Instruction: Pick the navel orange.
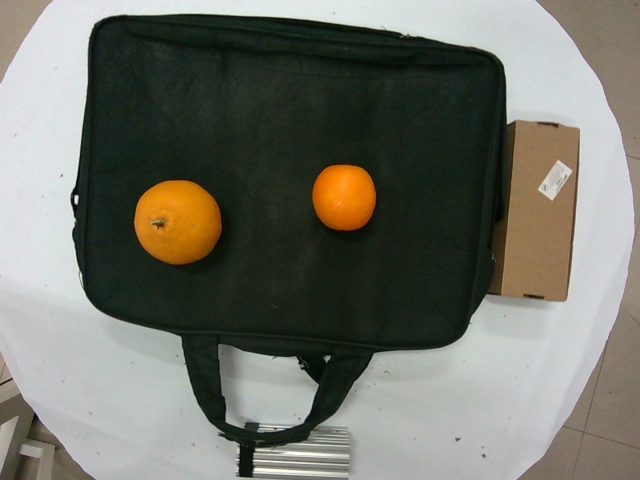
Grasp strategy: vertical